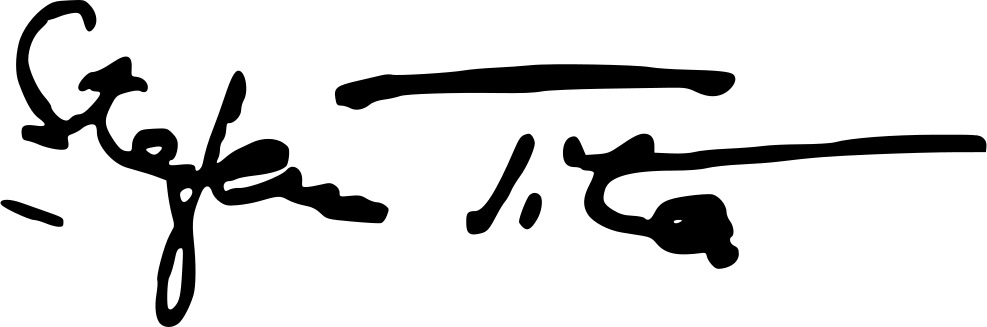
Signature of: ștefan tita